Question: What was observed in the imaging?
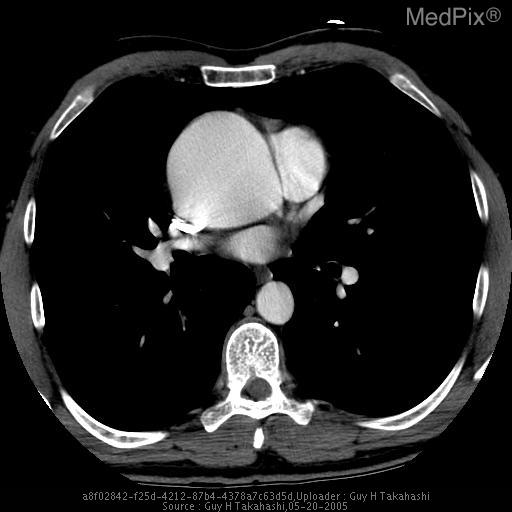
Answer: The imaging shows PA and Lateral CXR demonstrates no mediastinal widening. Heart size is normal.  The lungs are clear.

Contrast CT demonstrates a large ascendning aortic aneurysm beginning at the root and extending to the arch just proximal to the take off of the innominate artery. Contrast CT demonstrates a large ascending aortic aneurysm from the root to the arch..